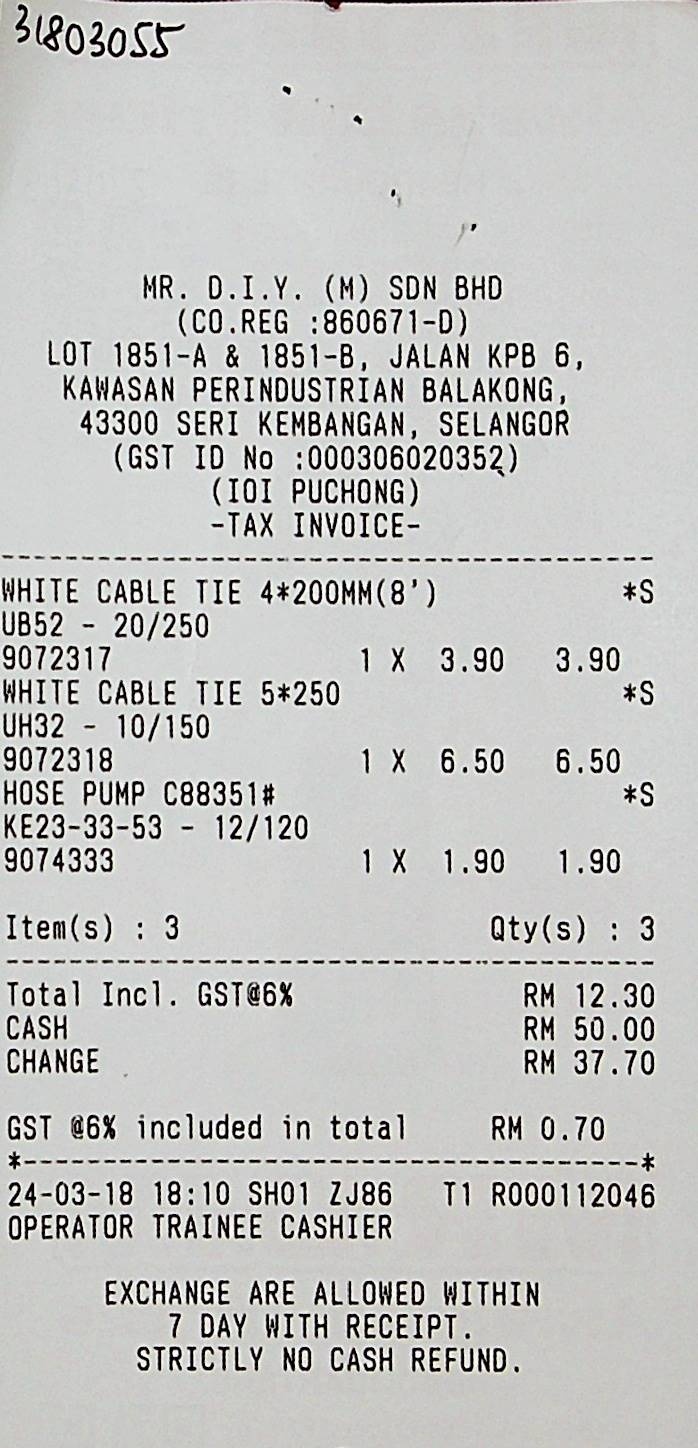
MR. D.I.Y. (M) SDN BHD
(CO.REG :860671-D)
LOT 1851-A & 1851-B, JALAN KPB 6,
KAWASAN PERINDUSTRIAN BALAKONG,
43300 SERI KEMBANGAN, SELANGOR
(GST ID NO :000306020352)
(IOI PUCHONG)
-TAX INVOICE-
WHITE CABLE TIE 4*200MM(8')
*S
UB52 - 20/250
9072317
1 X 3.90
3.90
WHITE CABLE TIE 5*250
*S
UH32 - 10/150
9072318
1 X 6.50
6.50
HOSE PUMP C88351#
*S
KE23-33-53 - 12/120
9074333
1 X 1.90
1.90
ITEM(S) : 3
QTY(S) : 3
TOTAL INCL. GST@6%
RM 12.30
CASH
RM 50.00
CHANGE
RM 37.70
GST @6% INCLUDED IN TOTAL
RM 0.70
24-03-18 18:10 SH01 ZJ86
T1 R000112046
OPERATOR TRAINEE CASHIER
EXCHANGE ARE ALLOWED WITHIN
7 DAY WITH RECEIPT .
STRICTLY NO CASH REFUND .